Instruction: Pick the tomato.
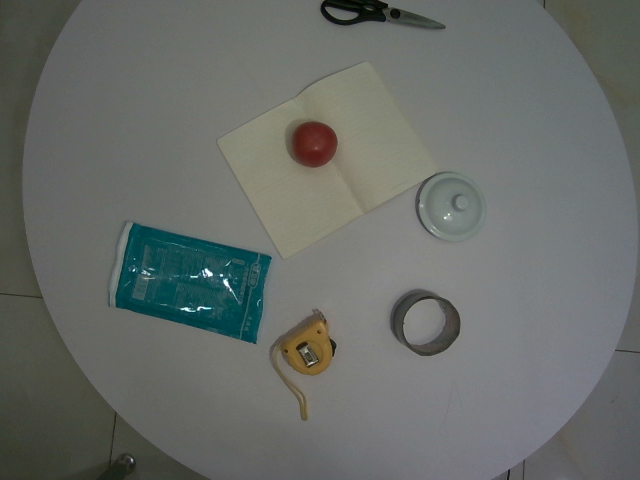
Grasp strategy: vertical